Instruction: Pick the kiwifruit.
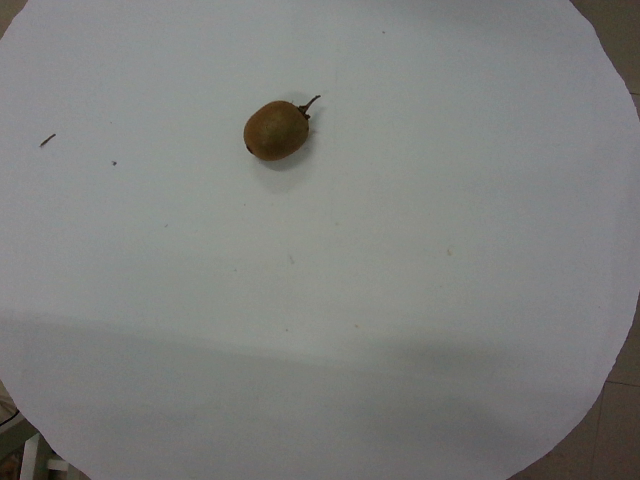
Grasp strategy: vertical